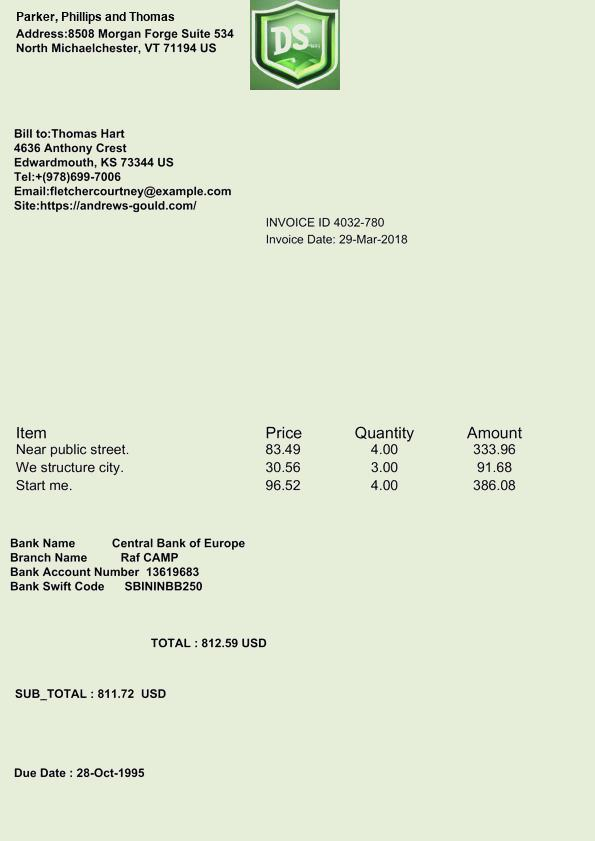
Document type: Invoice